Question: What is the main concern?
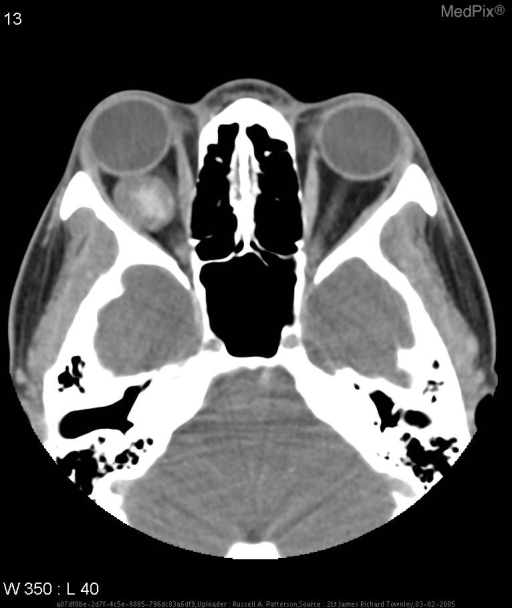
Answer: The findings suggest A well-circumscribed mass of heterogeneous attenuation (soft tissue attenuation as well as bone attenuation) is present within the intraconal region of the right orbit lateral to the optic nerve. This lesion has the following dimensions: 2.1 cm AP by 1.9 cm transverse by 2.1 cm craniocaudal. The surrounding soft tissues, including the extraocular muscles, are within normal limits.  Post-contrast images demonstrate heterogeneous enhancement of this lesion. Exophthalmos is noted with the right globe.. CT Image. The patient might have a history of 41-year-old female bulging eye.